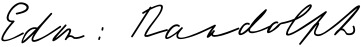
Signature of: edmund randolph